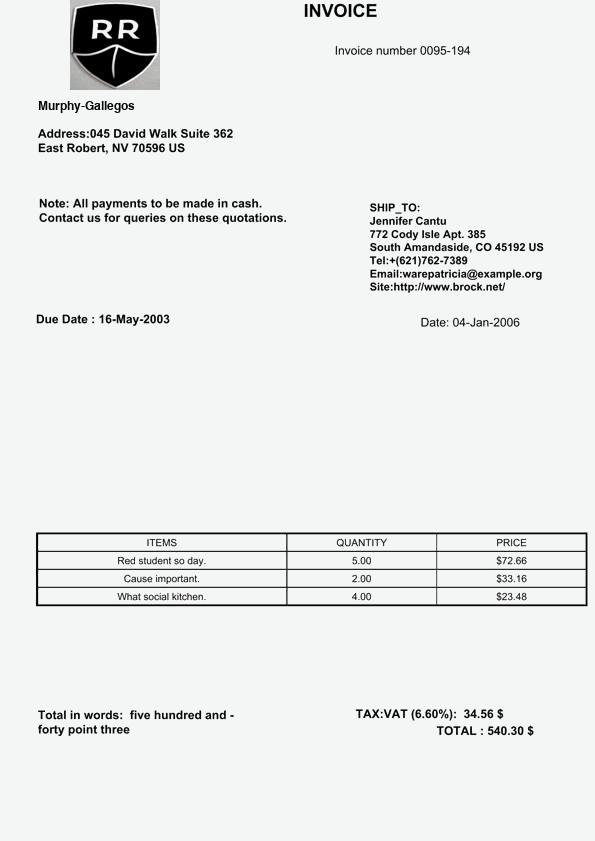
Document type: Invoice